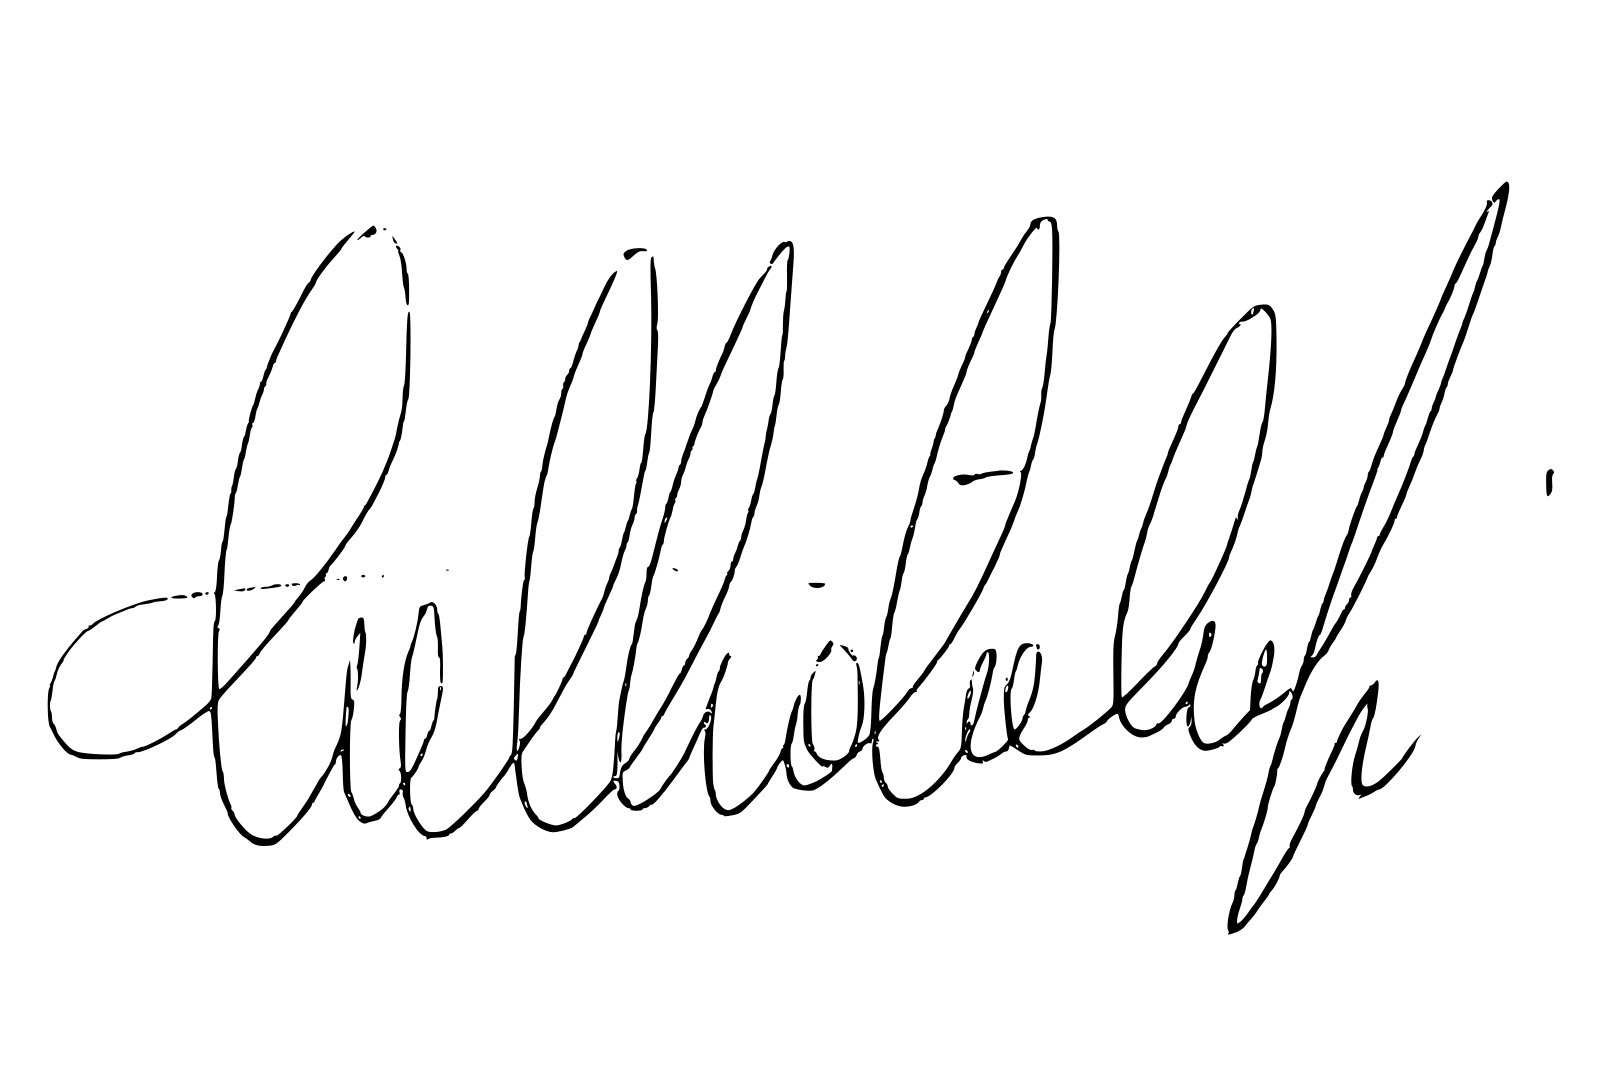
Signature of: tullio solenghi